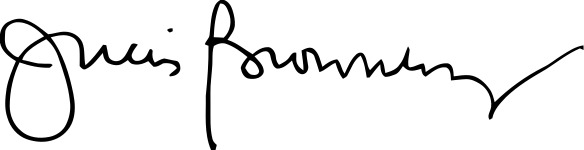
Signature of: julia brownley